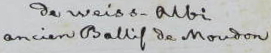
Signature of: françois rodolphe de weiss